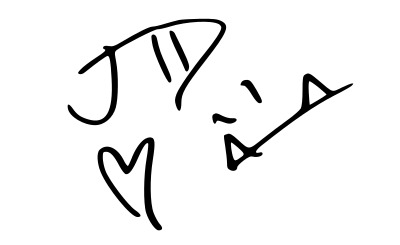
Signature of: jid